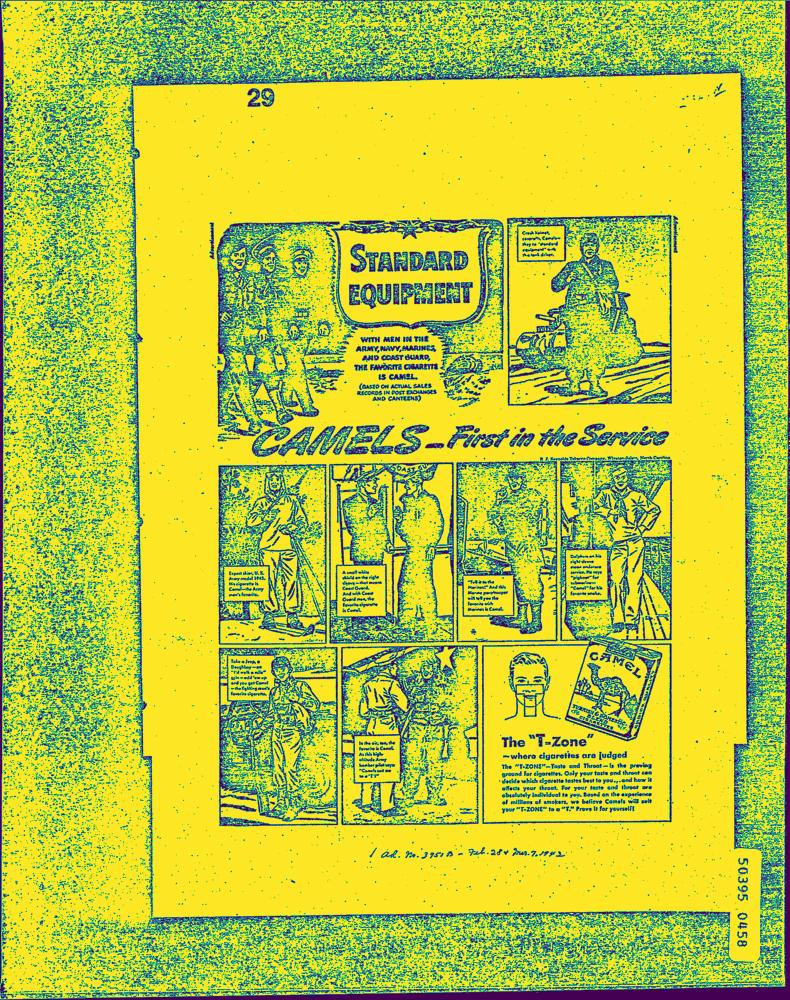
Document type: AD